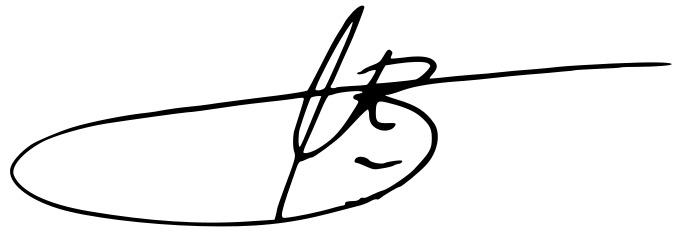
Signature of: zbigniew babalski